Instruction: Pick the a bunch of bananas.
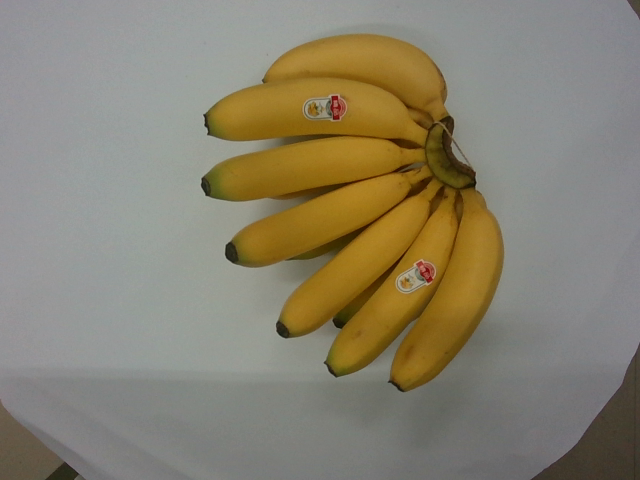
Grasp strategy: vertical